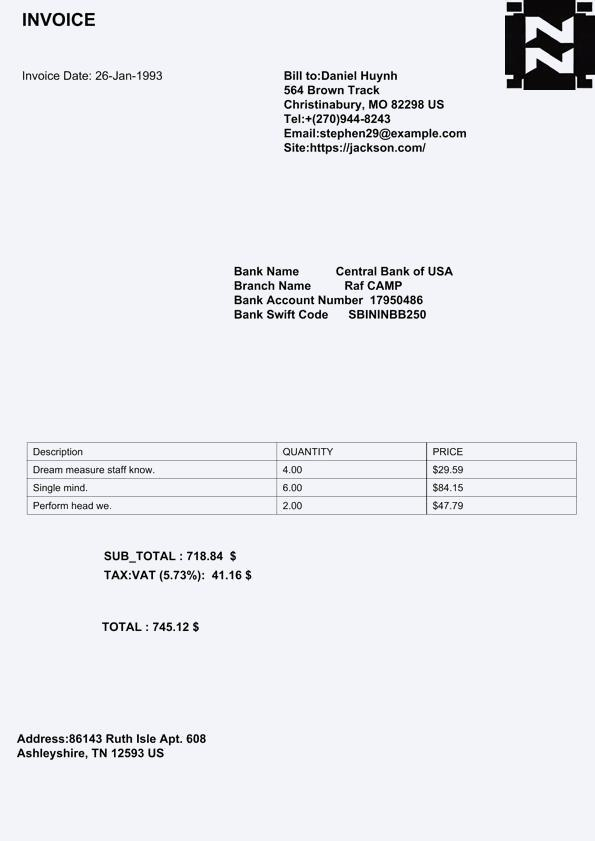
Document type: Invoice